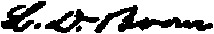
Signature of: levi day boone